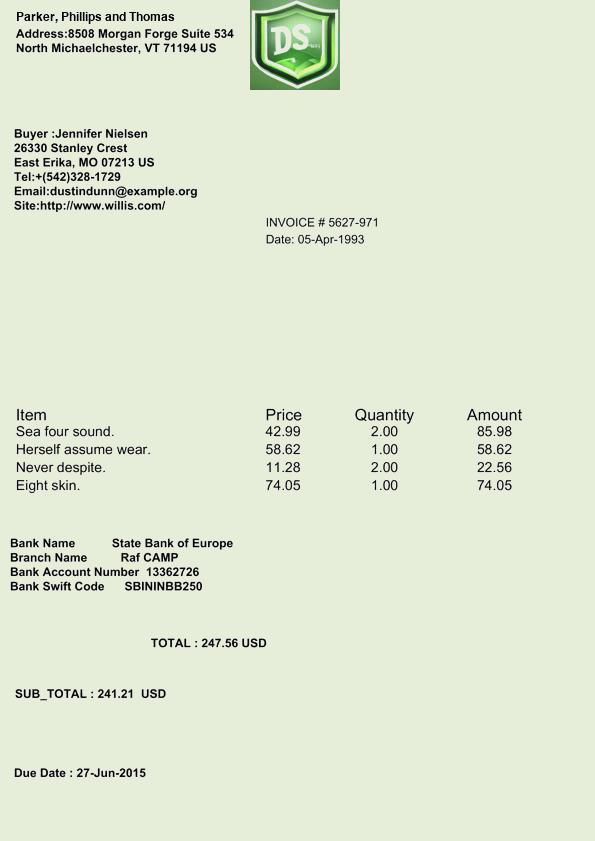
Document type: Invoice